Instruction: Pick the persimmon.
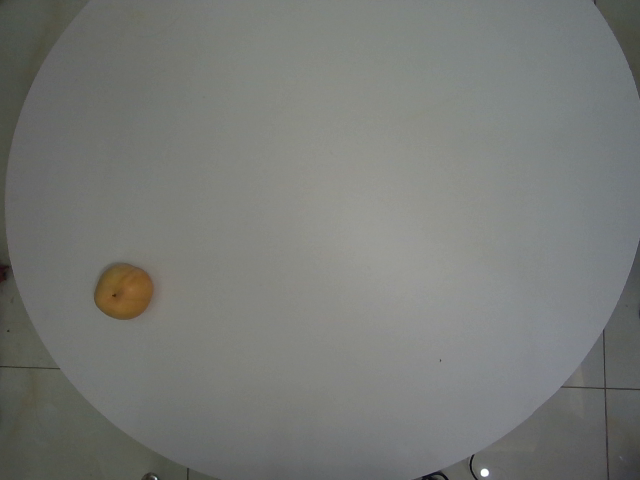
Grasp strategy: vertical